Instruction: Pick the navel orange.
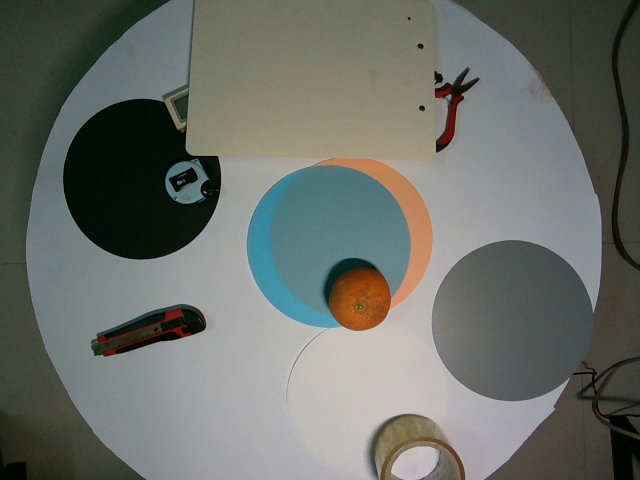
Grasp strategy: vertical